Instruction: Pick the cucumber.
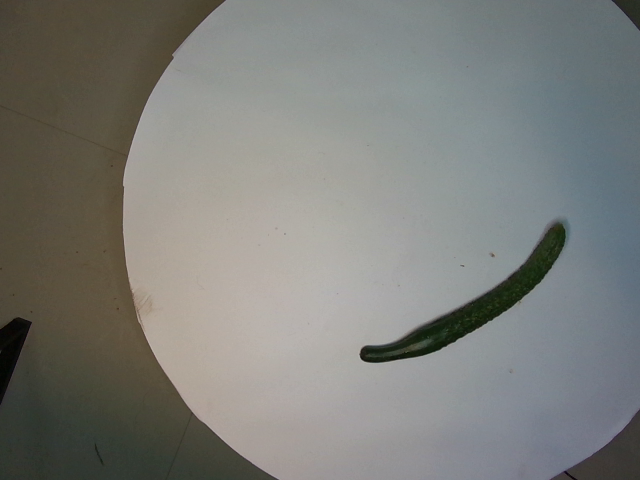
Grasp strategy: vertical